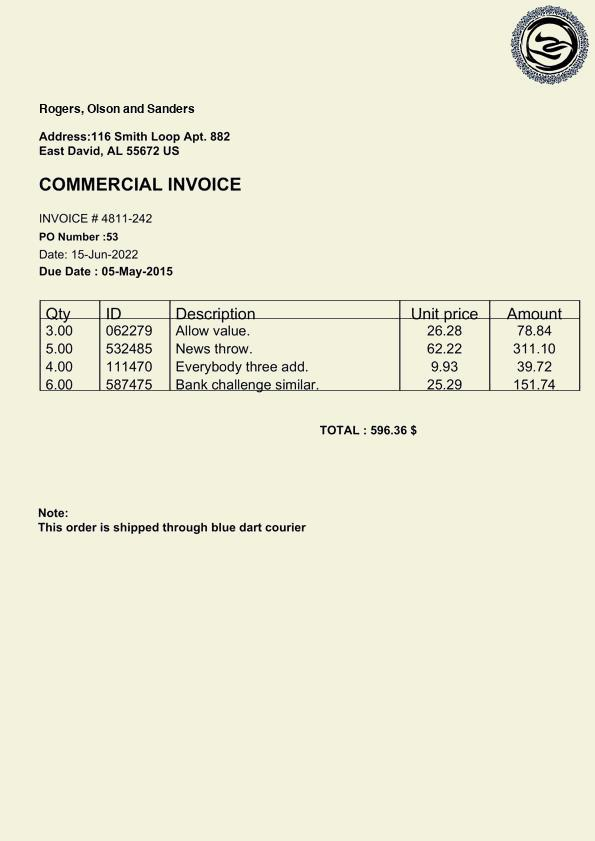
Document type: Invoice